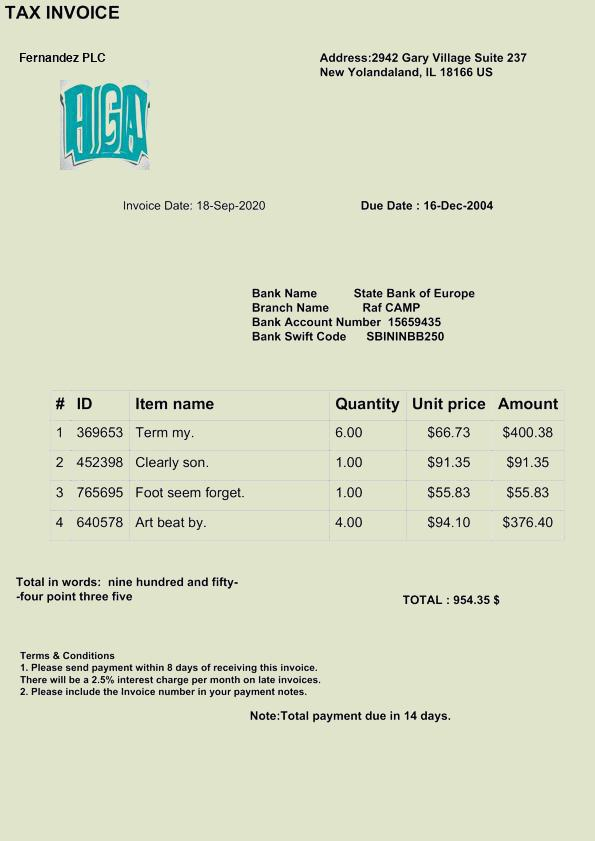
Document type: Invoice